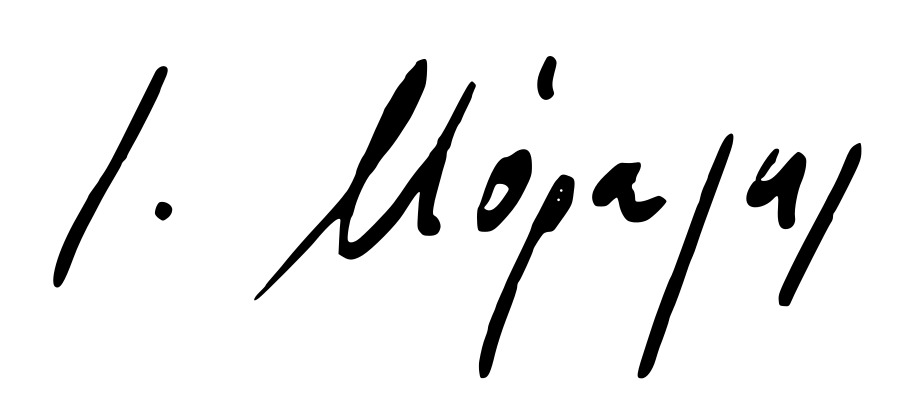
Signature of: yannis moralis